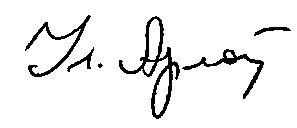
Signature of: uladzimir arloŭ